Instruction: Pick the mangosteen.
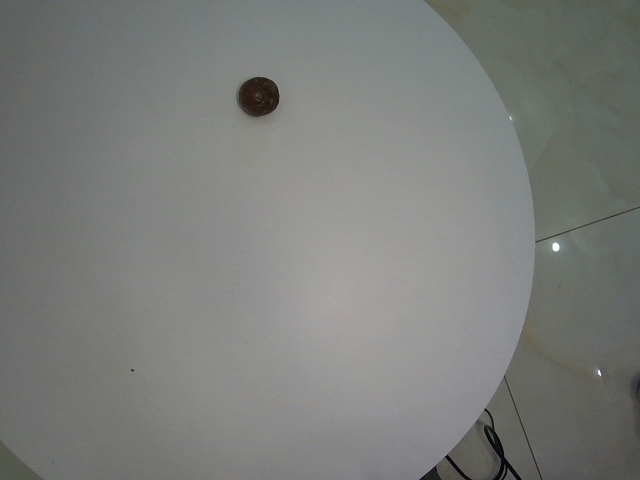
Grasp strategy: vertical